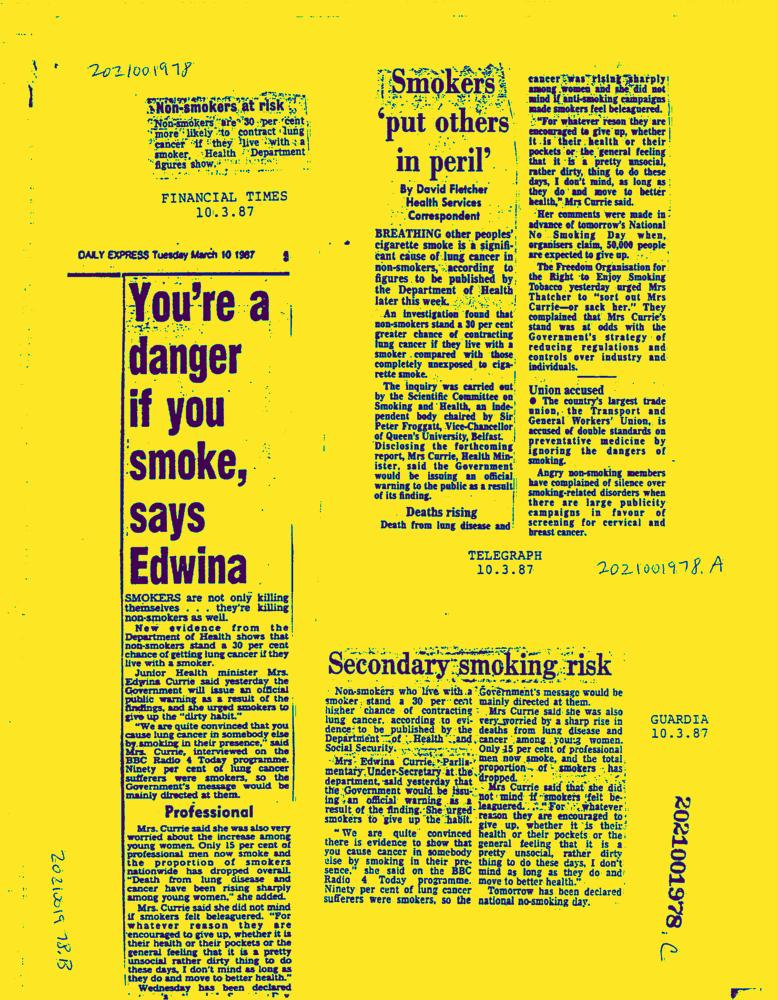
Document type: News-Article